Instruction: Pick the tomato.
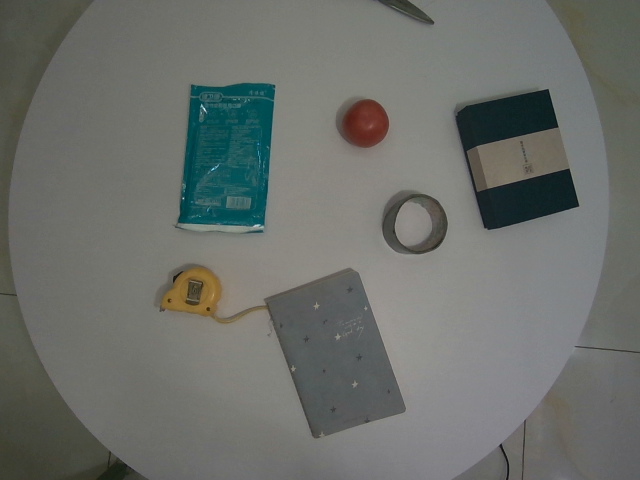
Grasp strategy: vertical